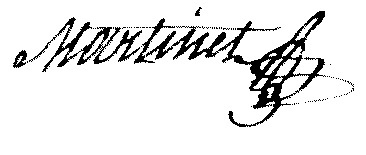
Signature of: louis françois martinet